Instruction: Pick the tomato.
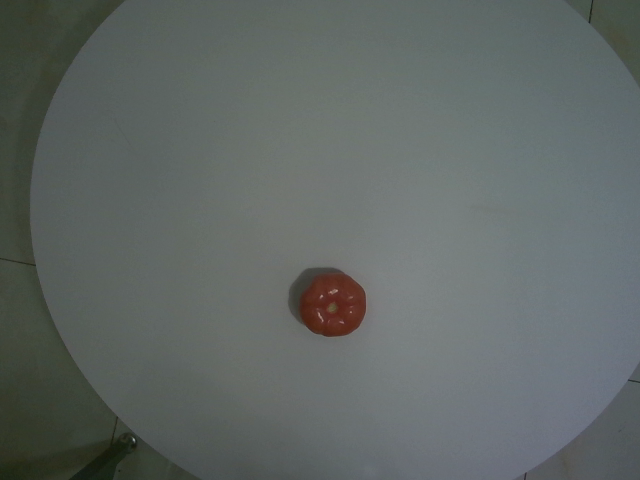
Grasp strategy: vertical